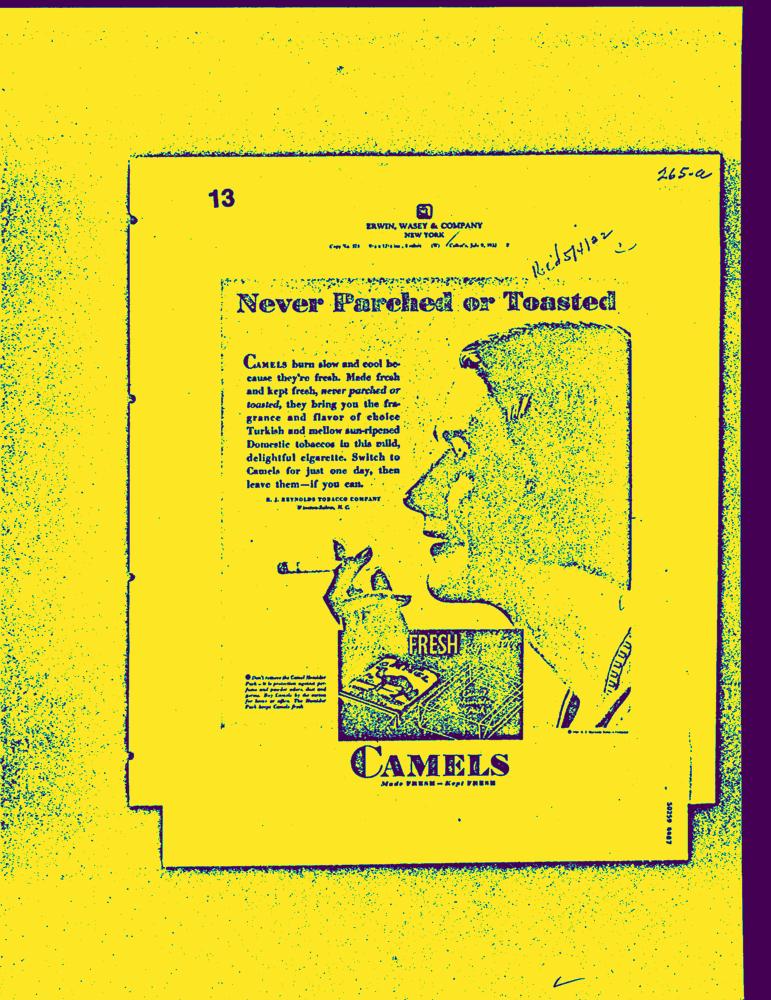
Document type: AD